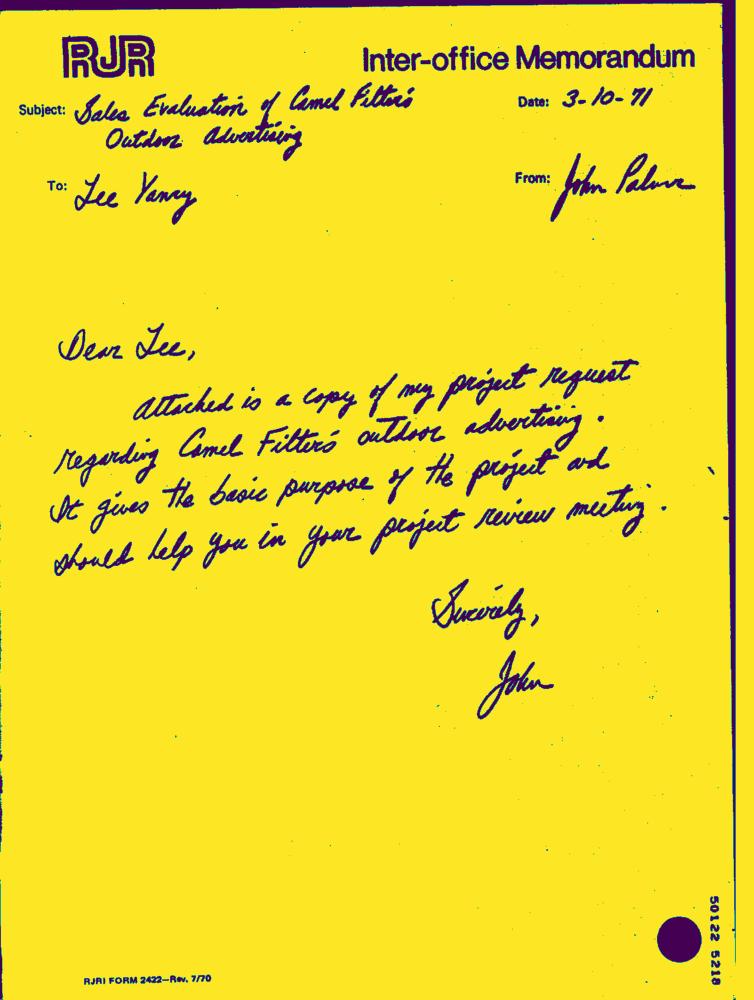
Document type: Hand-Written